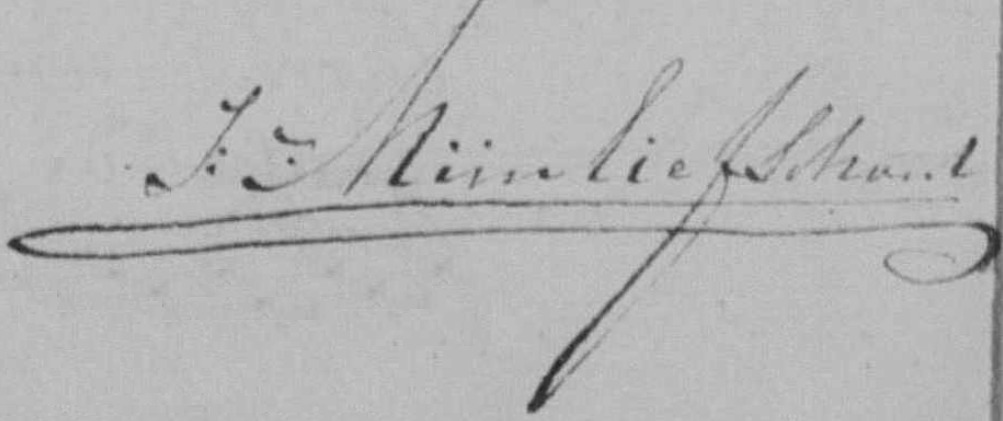
Signature of: jan mijnlieff